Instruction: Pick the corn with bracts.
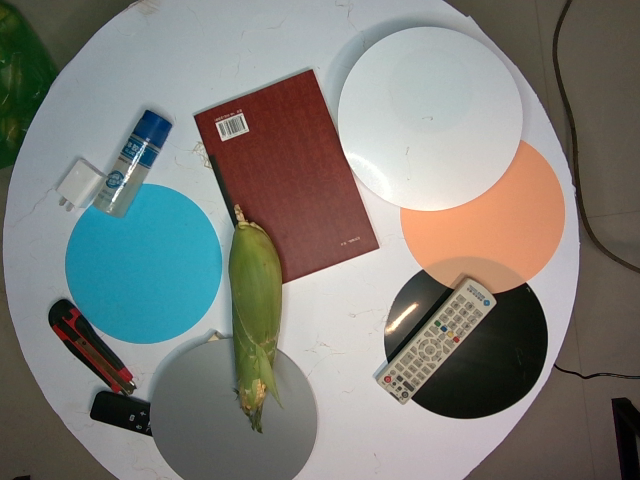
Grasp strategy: vertical